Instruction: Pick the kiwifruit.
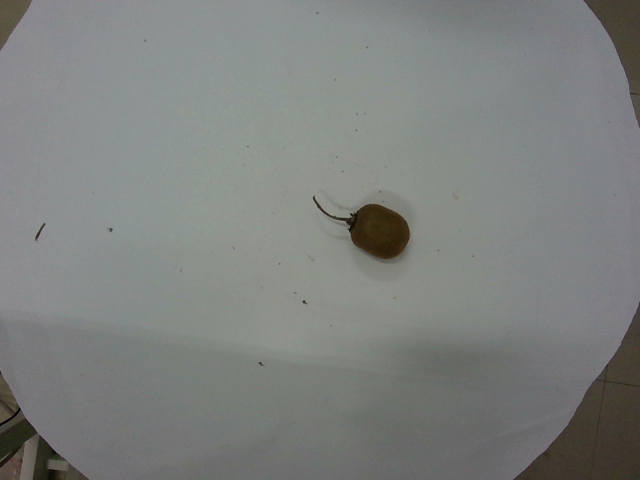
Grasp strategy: vertical